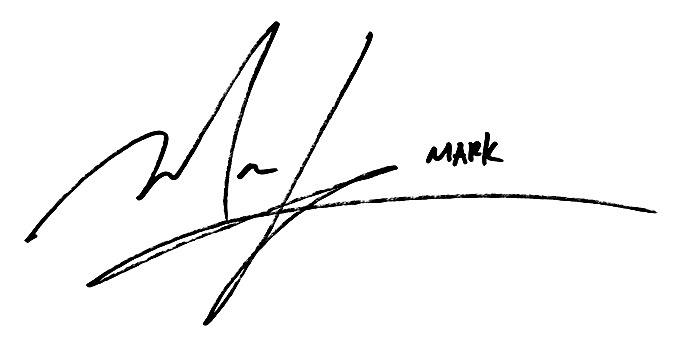
Signature of: mark tuan